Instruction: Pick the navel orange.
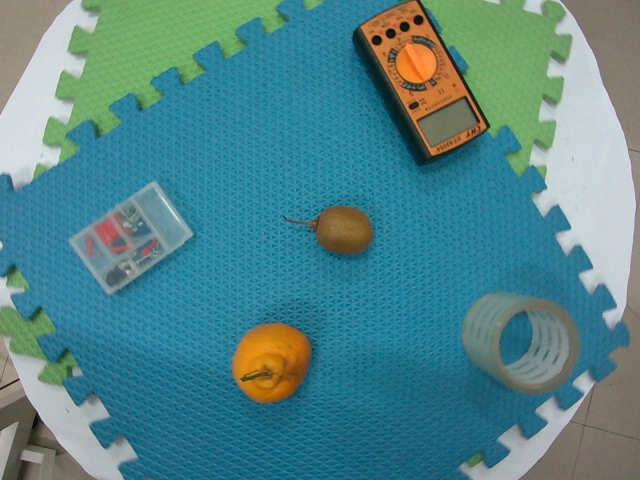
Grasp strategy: vertical